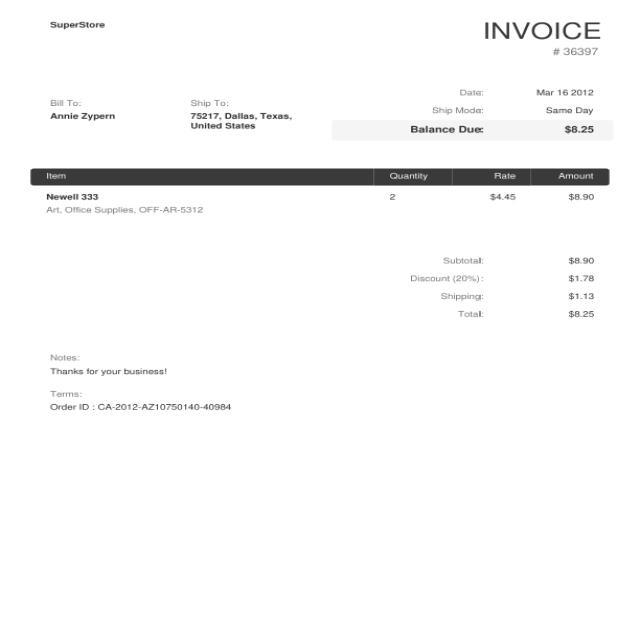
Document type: Invoice